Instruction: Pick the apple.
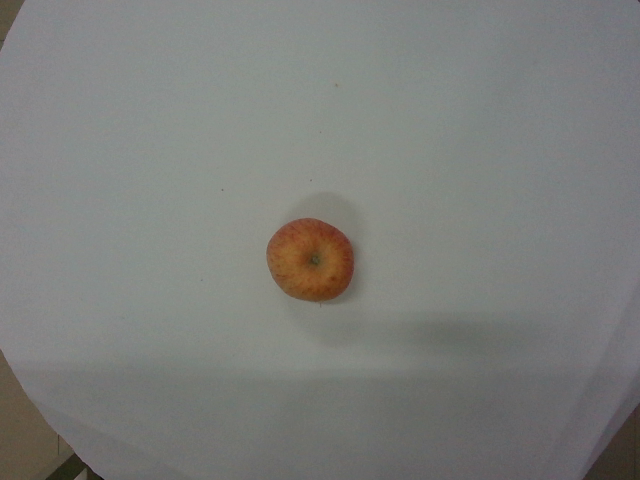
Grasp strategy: vertical